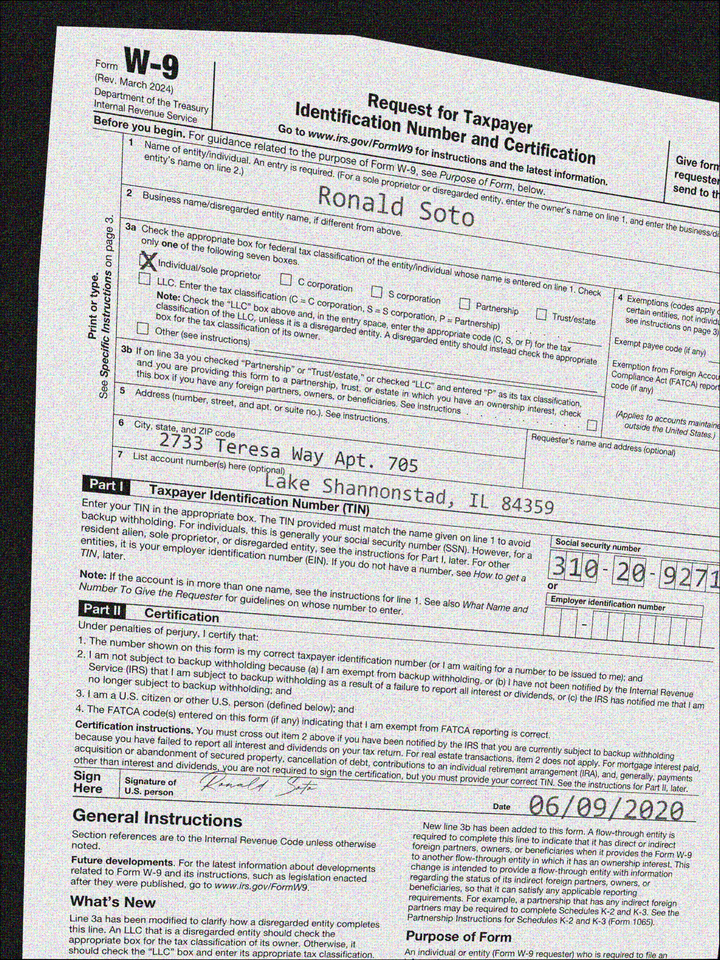
adr1: 2733 Teresa Way Apt. 705
adr2: Lake Shannonstad, IL 84359
cbx: yes
ssn: 310209271
enm: Ronald Soto
sdt: 06/09/2020